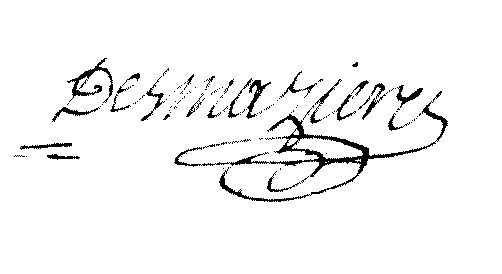
Signature of: thomas marie gabriel desmazières